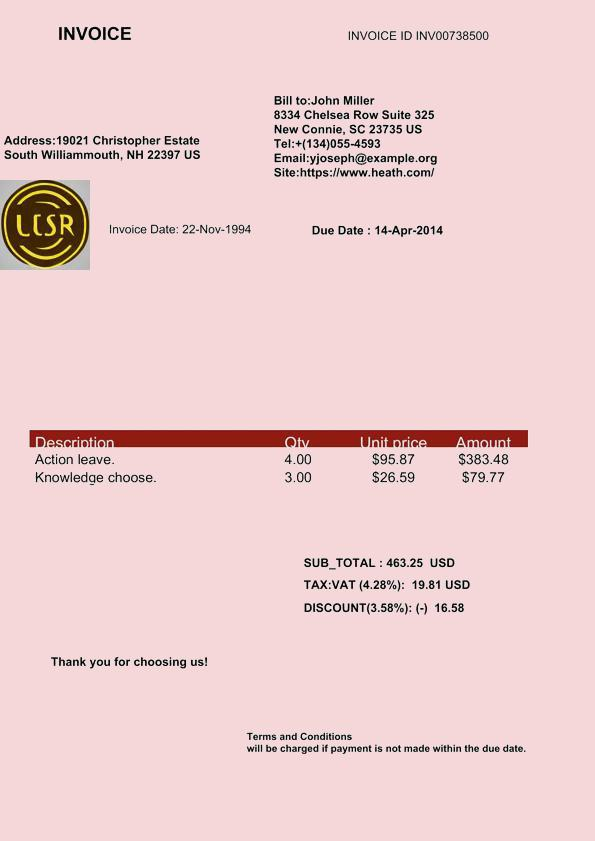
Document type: Invoice